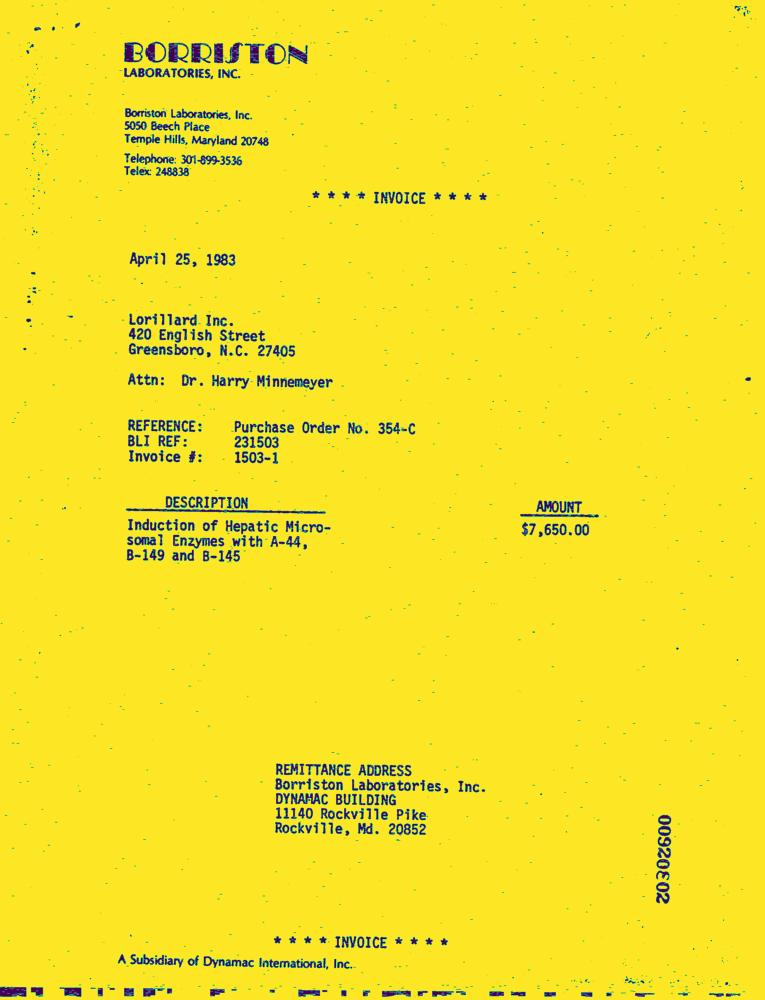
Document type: Invoice-Doc